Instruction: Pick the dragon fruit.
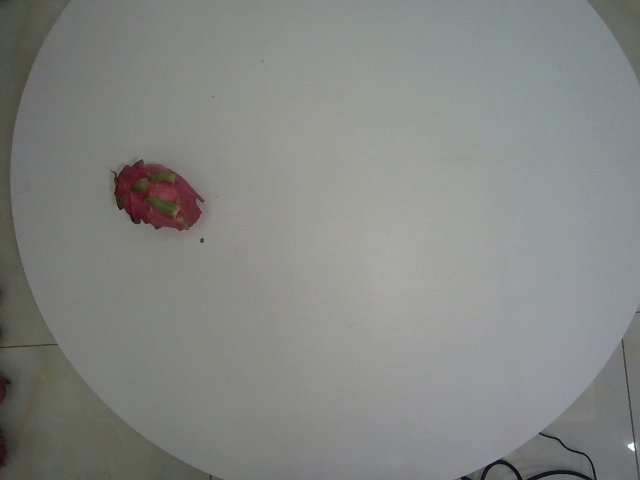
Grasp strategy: vertical